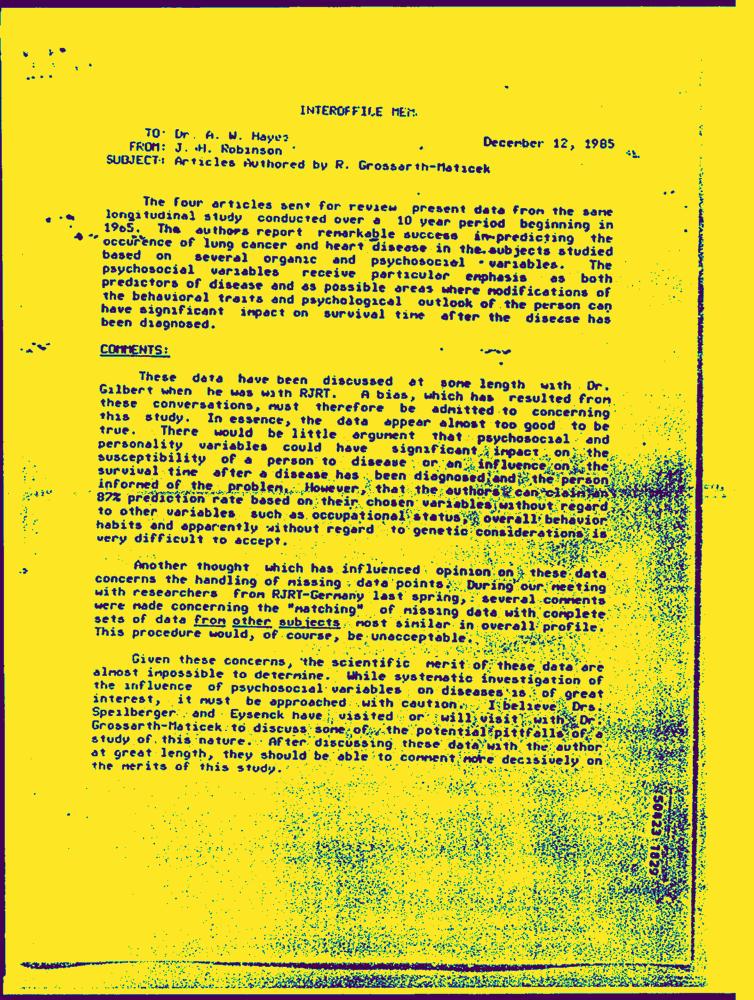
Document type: Letter-Doc